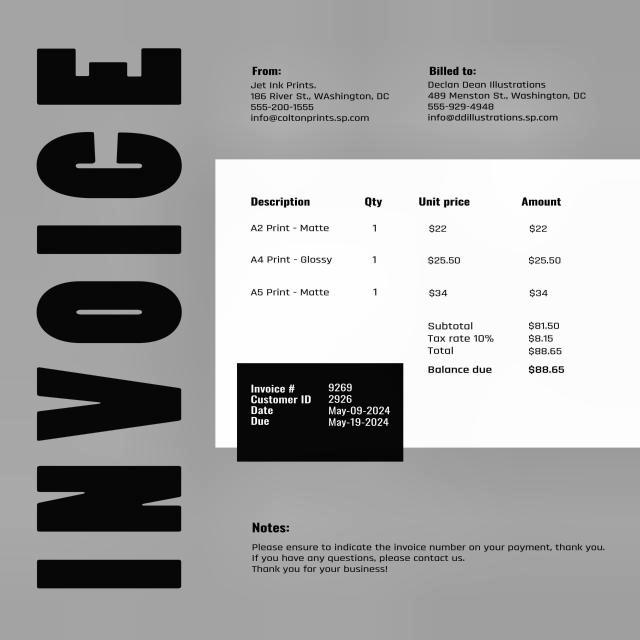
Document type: Invoice